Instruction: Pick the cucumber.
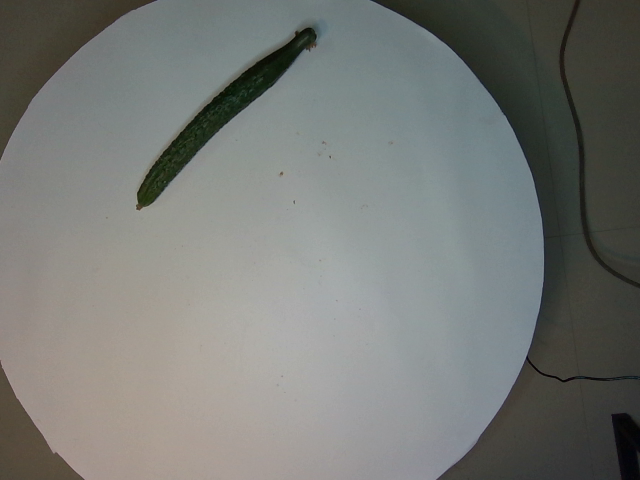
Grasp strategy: vertical